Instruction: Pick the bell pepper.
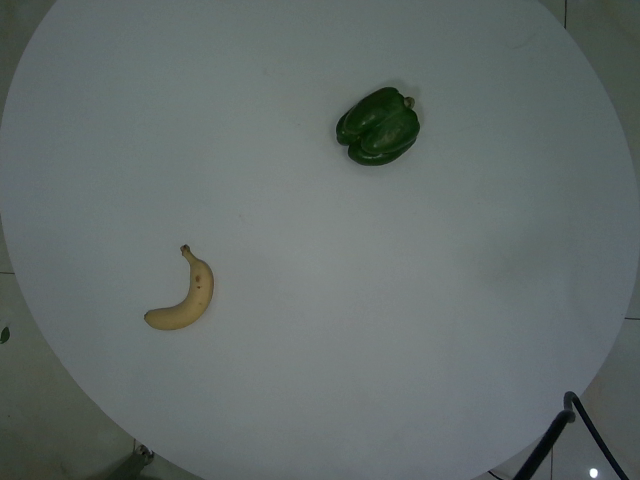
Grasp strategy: vertical